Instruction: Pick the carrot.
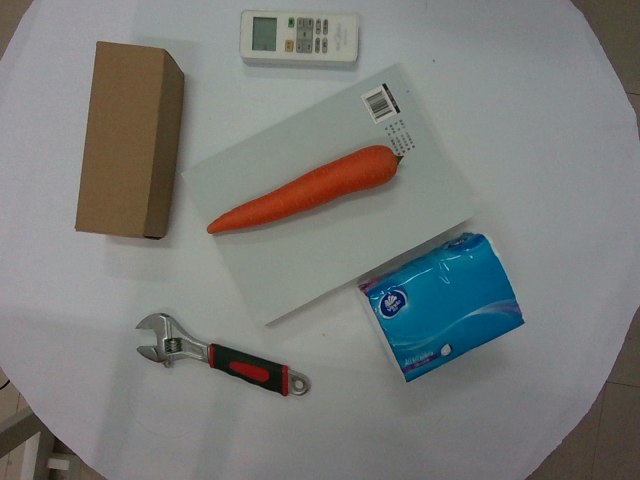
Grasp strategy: vertical